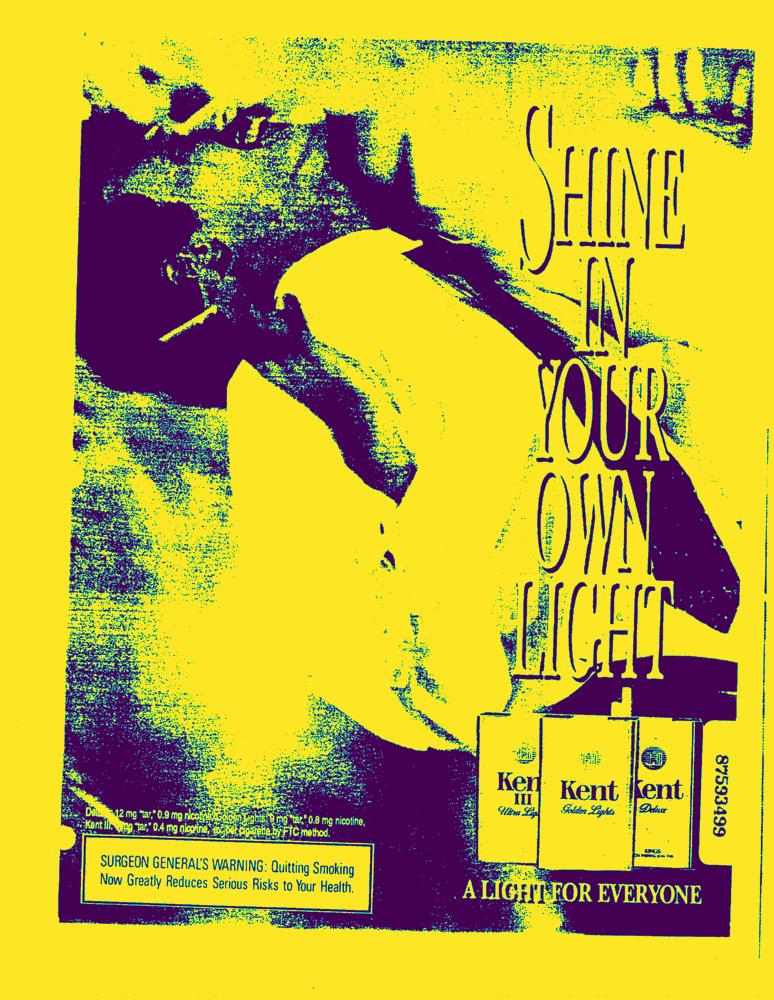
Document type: AD